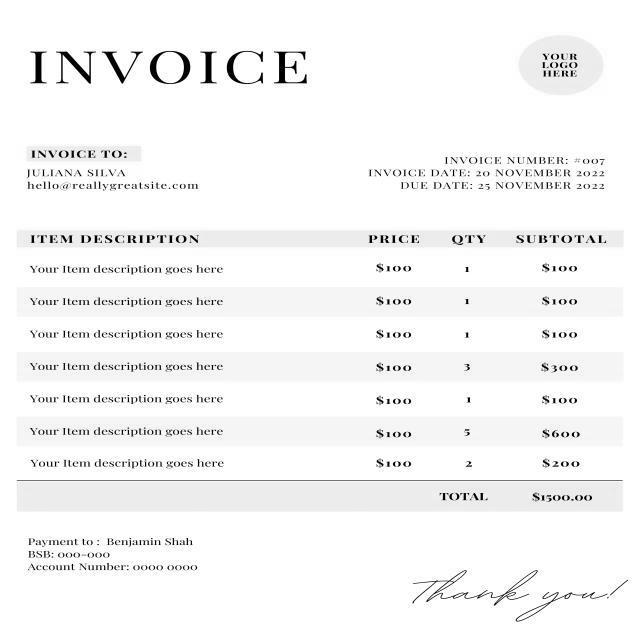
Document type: Invoice